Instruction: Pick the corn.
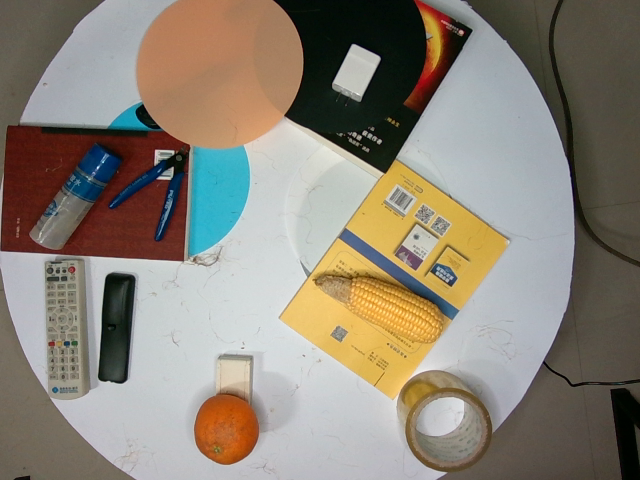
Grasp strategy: vertical